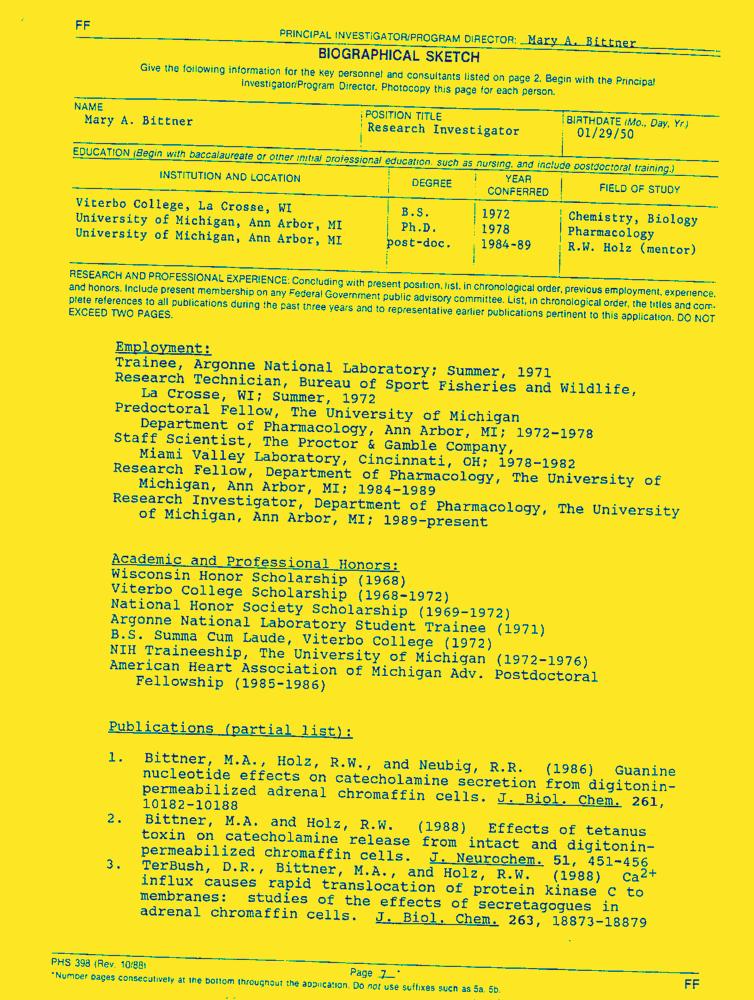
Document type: Resume-Doc